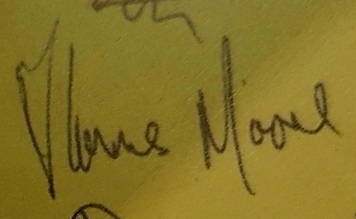
Signature of: tommy moore